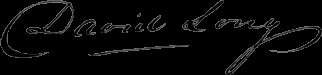
Signature of: david long